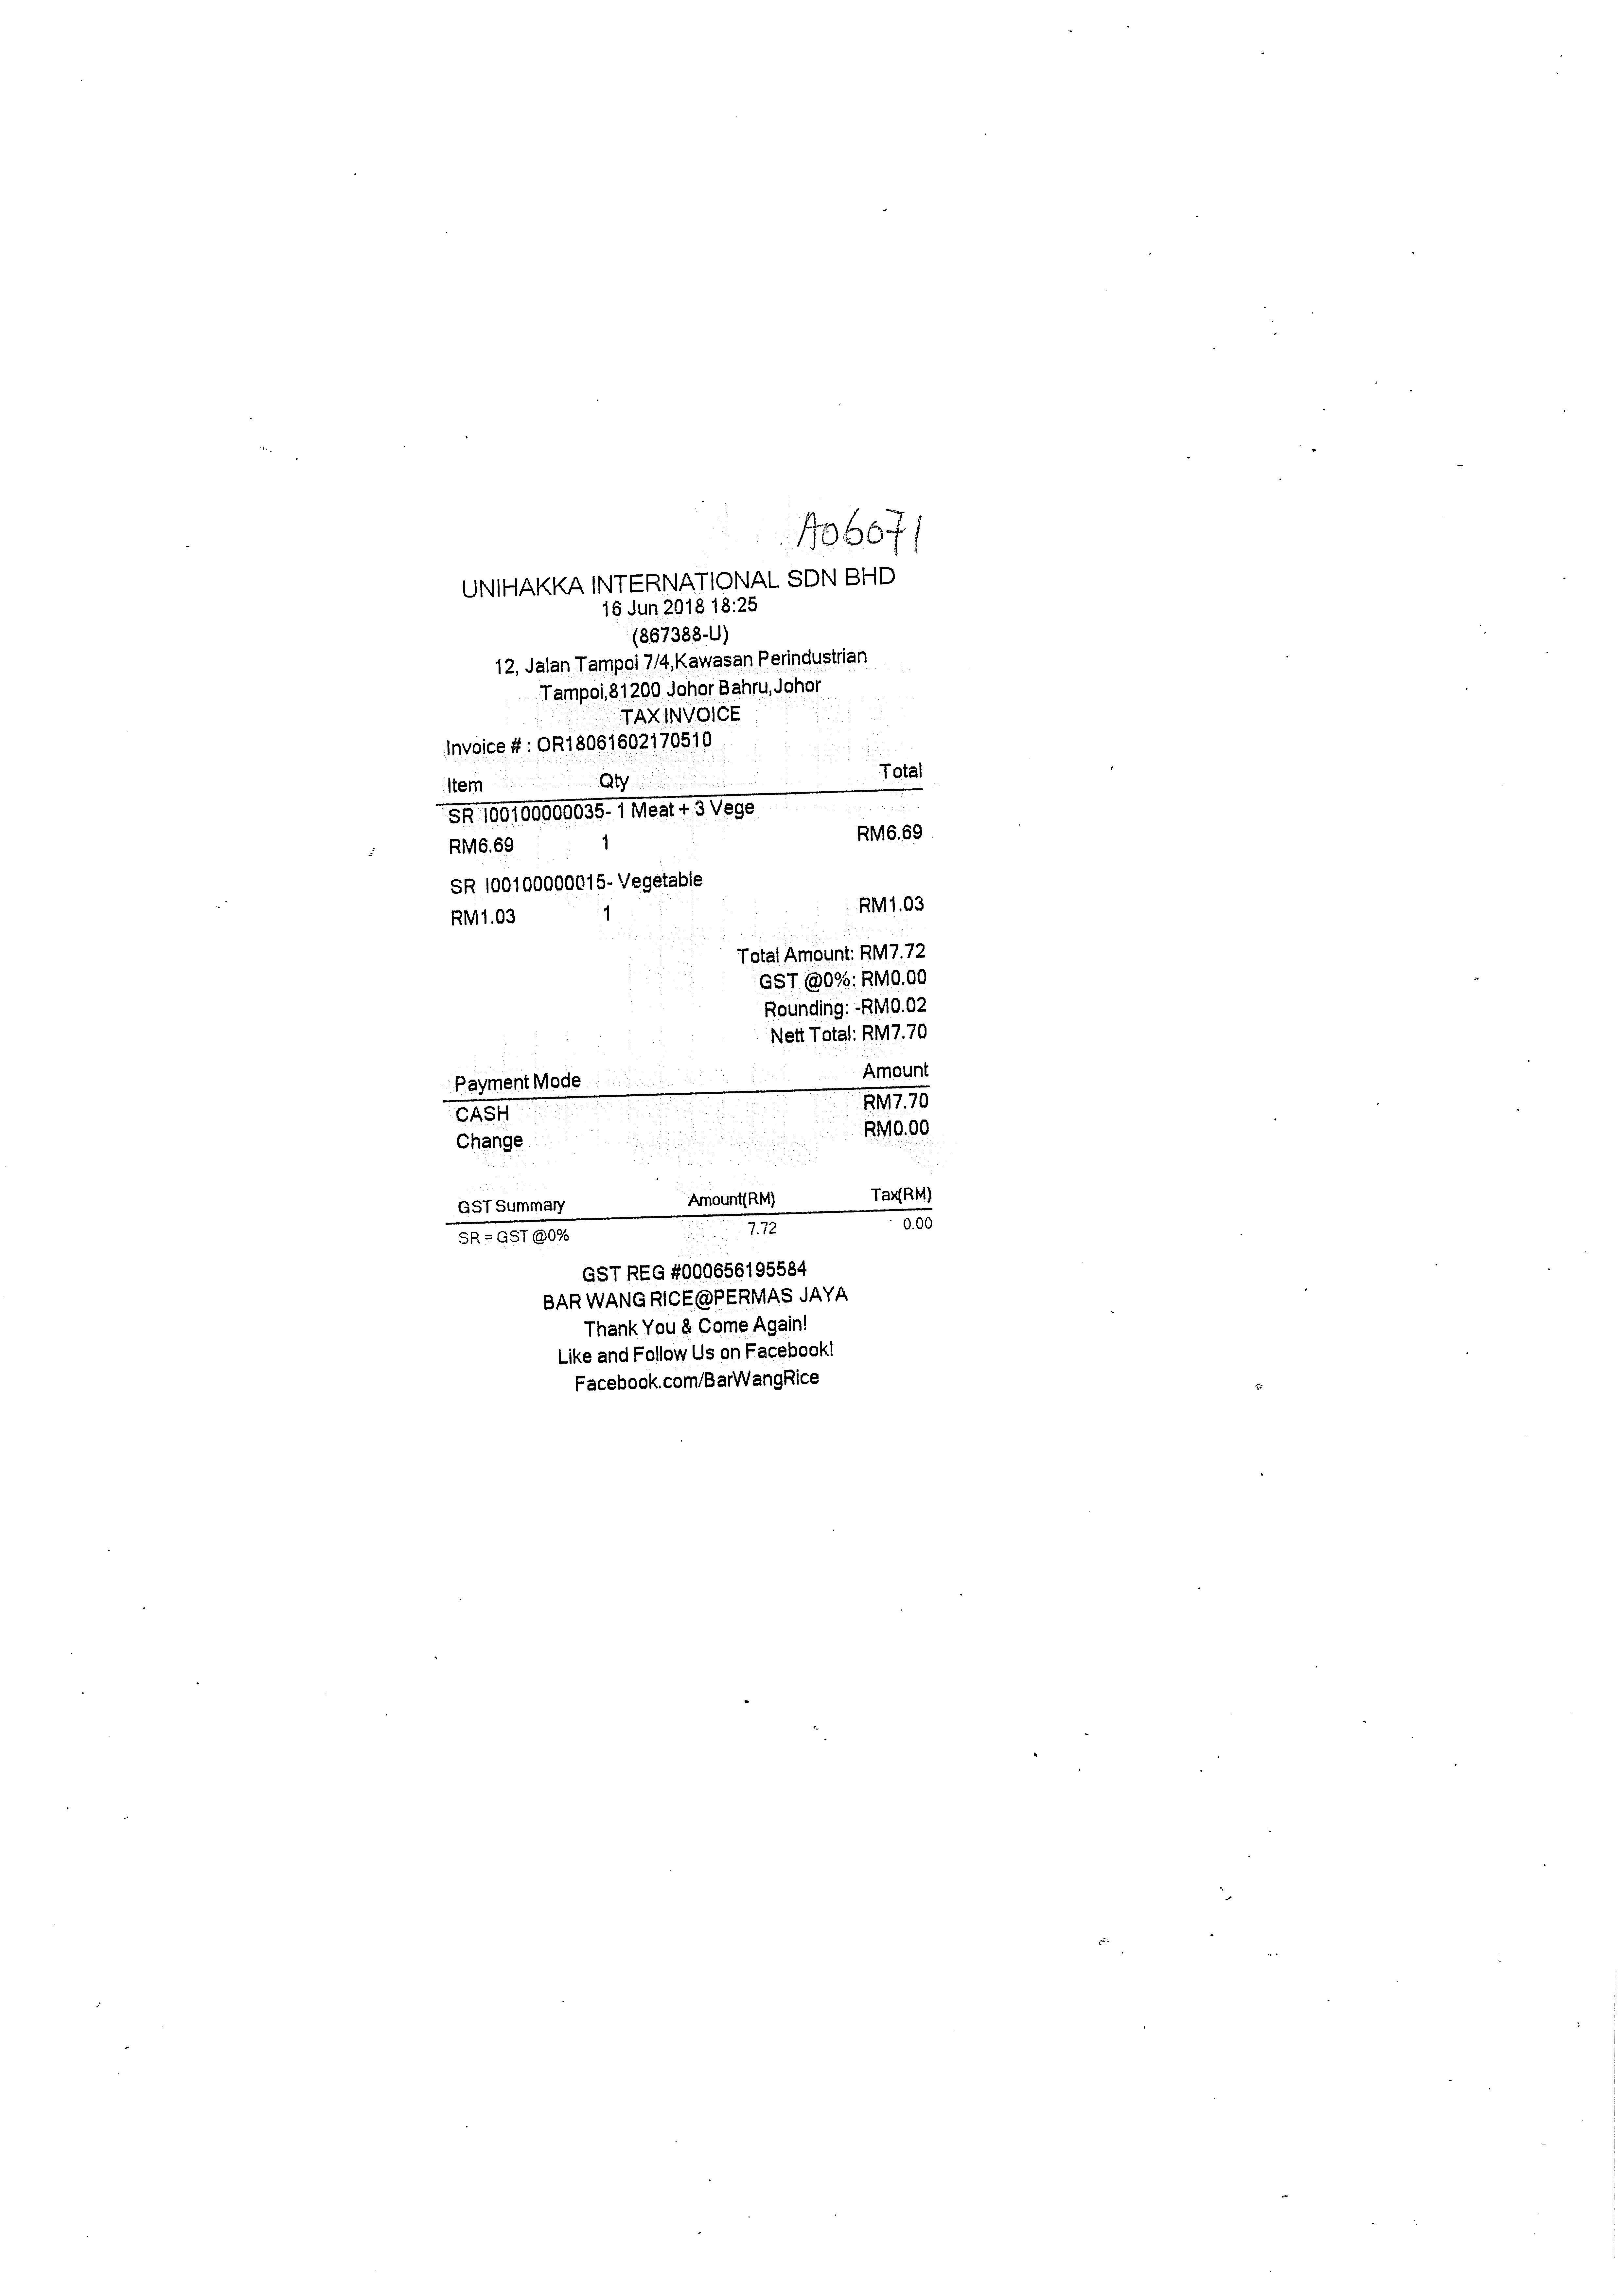
UNIHAKKA INTERNATIONAL SDN BHD
16 JUN 2018 18:25
(867388-U)
12, JALAN TAMPOI 7/4,KAWASAN PERINDUSTRIAN
TAMPOI,81200 JOHOR BAHRU,JOHOR
TAX INVOICE
INVOICE #: OR18061602170510
ITEM
QTY
TOTAL
SR I00100000035- 1 MEAT + 3 VEGE
RM6.69
SR I00100000015- VEGETABLE
RM1.03
1
1
RM6.69
RM1.03
TOTAL AMOUNT: RM7.72
GST @0%: RM0.00
ROUNDING: -RM0.02
NETT TOTAL: RM7.70
PAYMENT MODE
AMOUNT
CASH
CHANGE
RM7.70
RM0.00
GST SUMMARY
AMOUNT(RM)
TAX(RM)
SR = GST @0%
7.72
0.00
GST REG #000656195584
BAR WANG RICE@PERMAS JAYA
THANK YOU & COME AGAIN!
LIKE AND FOLLOW US ON FACEBOOK!
FACEBOOK.COM/BARWANGRICE